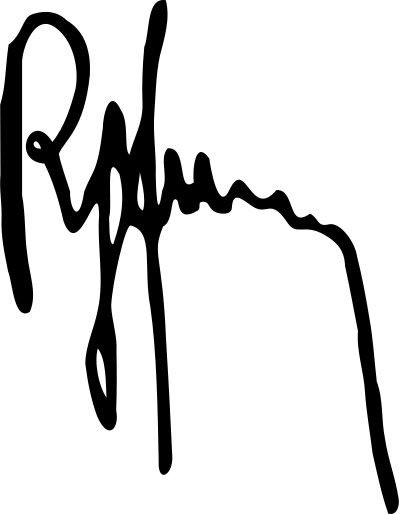
Signature of: moisei lvovich rukhimovich